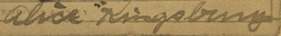
Signature of: alice kingsbury cooley